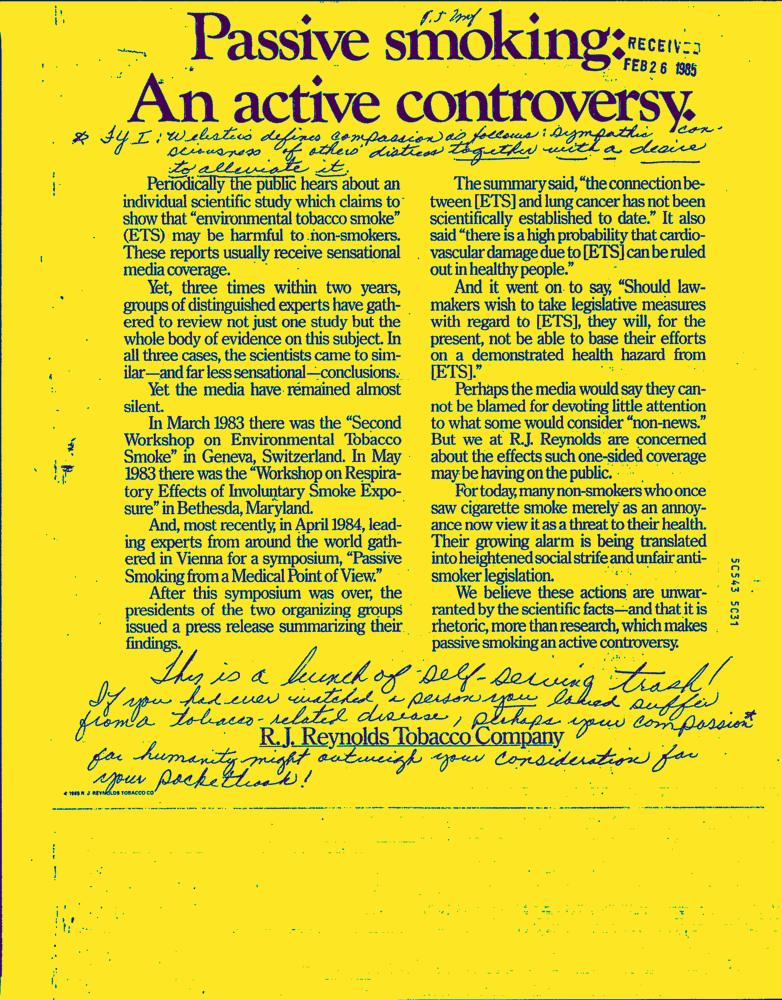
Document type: Hand-Written